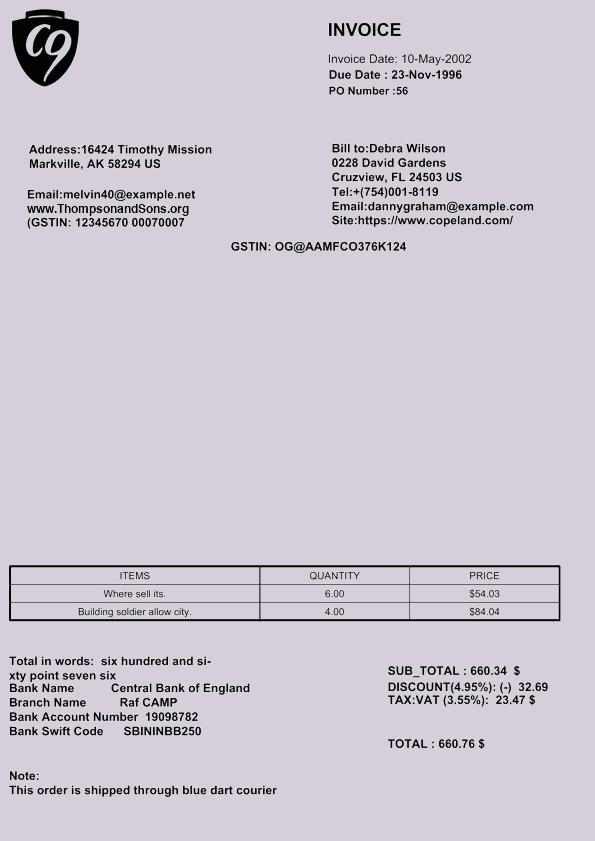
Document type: Invoice